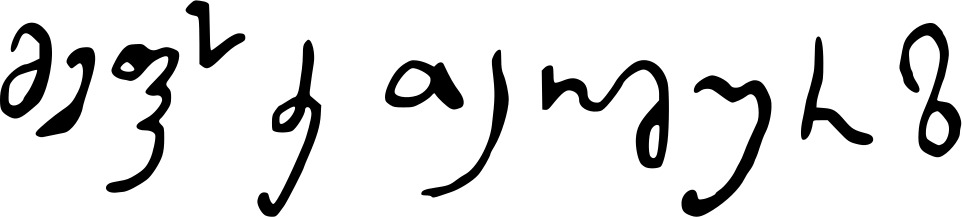
Signature of: prince teimuraz of georgia